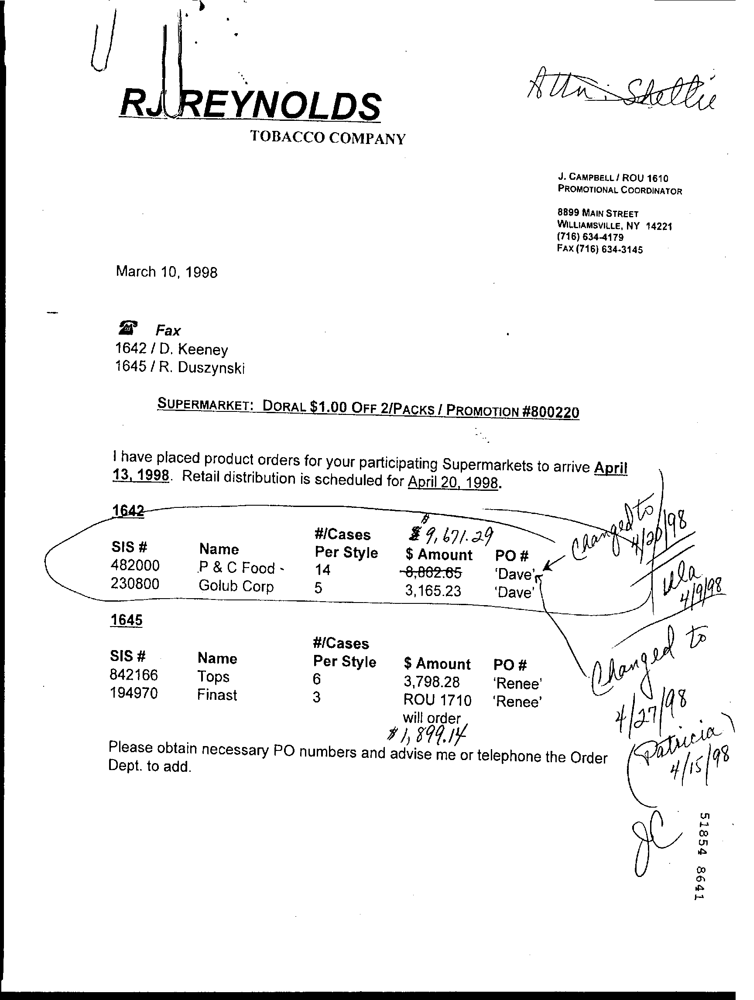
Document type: Invoice